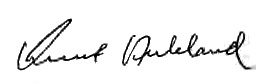
Signature of: knut aukland